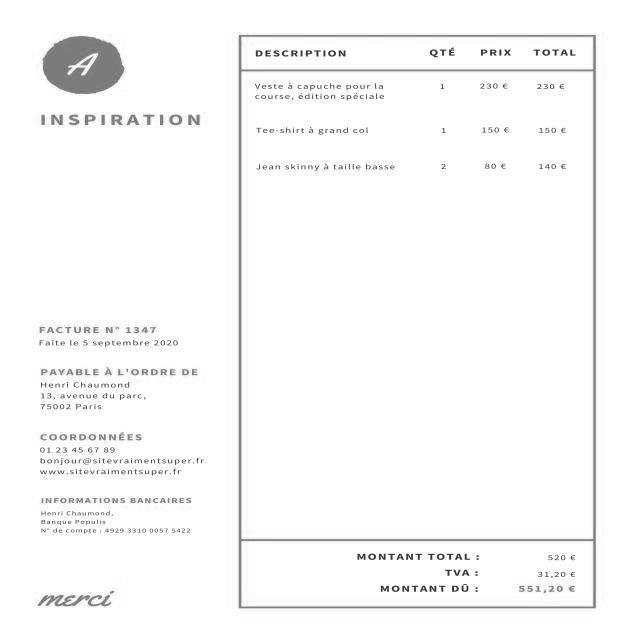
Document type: Invoice